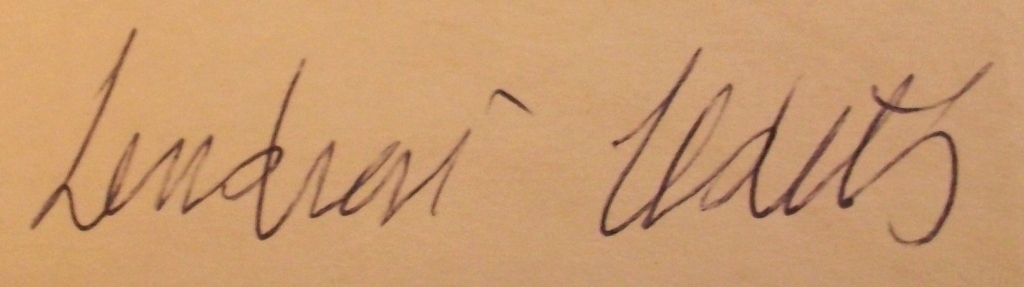
Signature of: ildikó lendvai